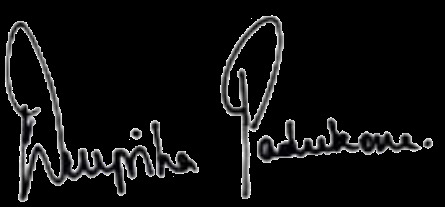
Signature of: deepika padukone